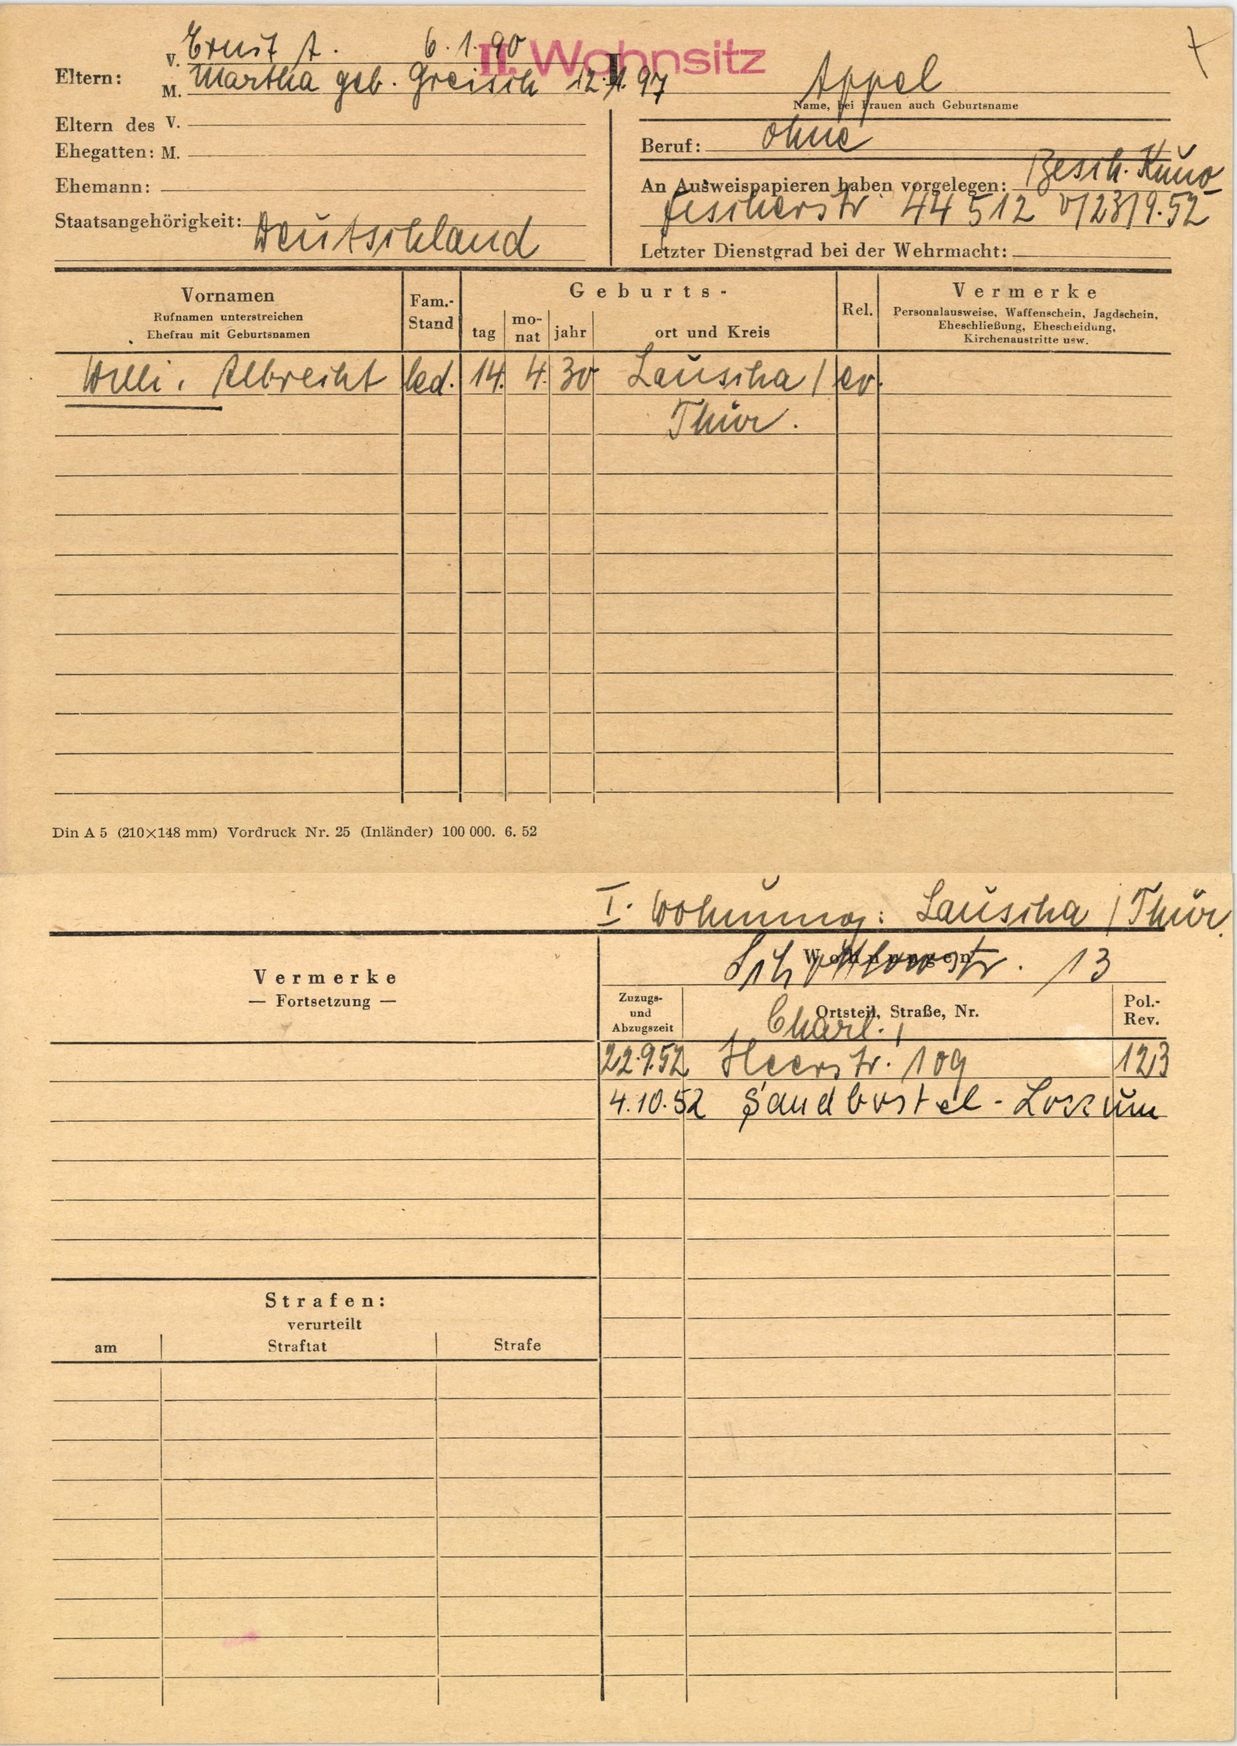
Appel